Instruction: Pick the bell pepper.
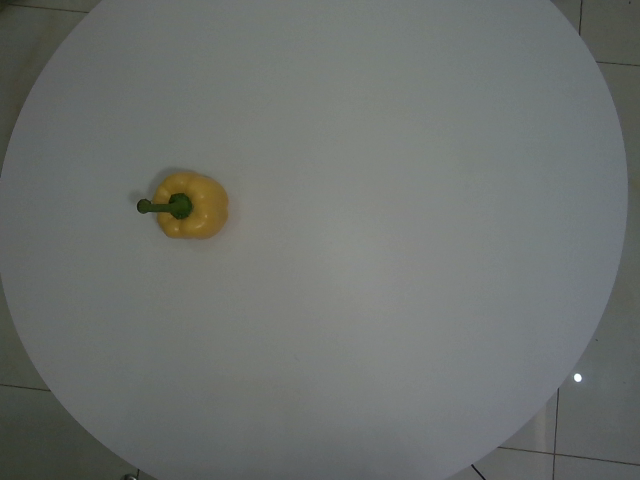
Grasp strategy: vertical